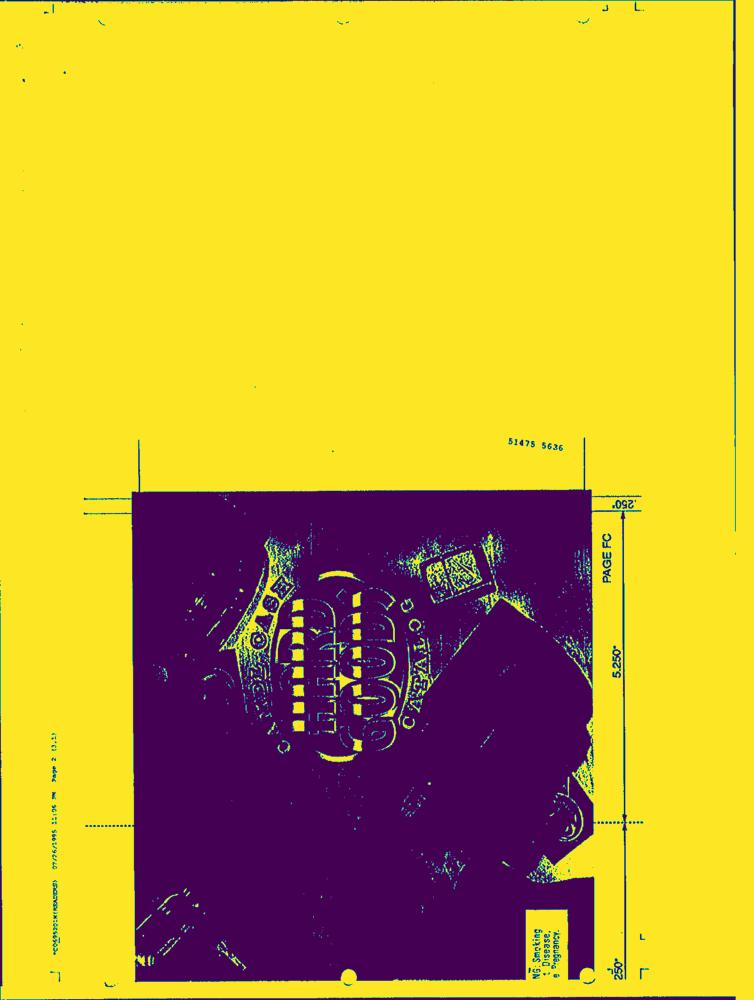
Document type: AD